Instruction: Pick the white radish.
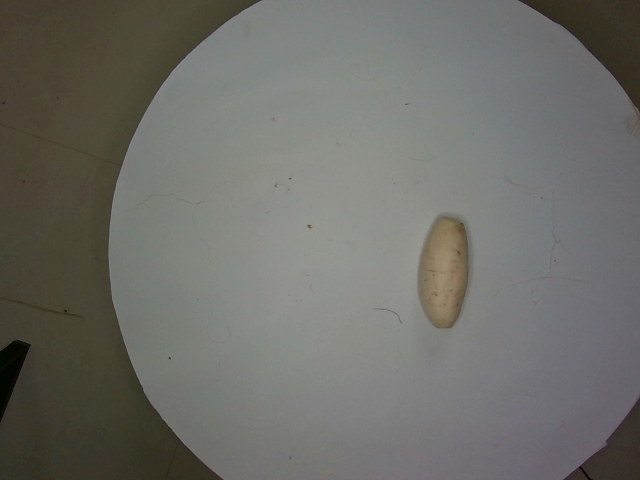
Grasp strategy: vertical